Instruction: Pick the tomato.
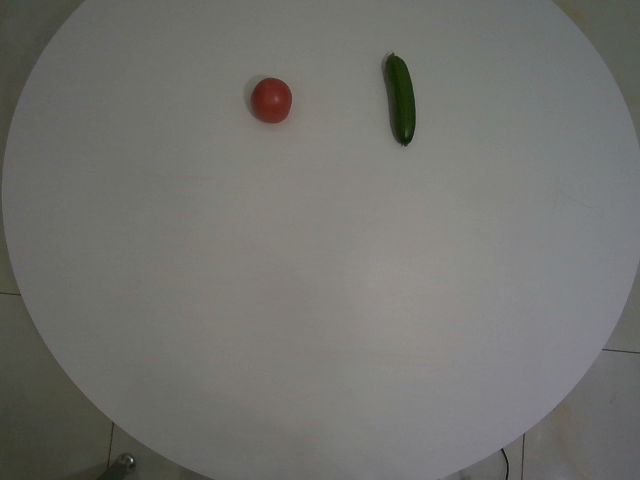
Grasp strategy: vertical